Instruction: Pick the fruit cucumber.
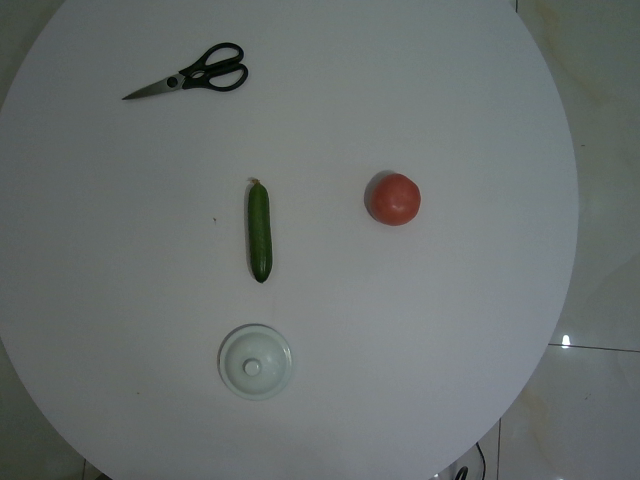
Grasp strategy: vertical